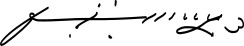
Signature of: patti smith